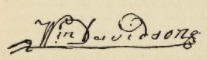
Signature of: william davidson